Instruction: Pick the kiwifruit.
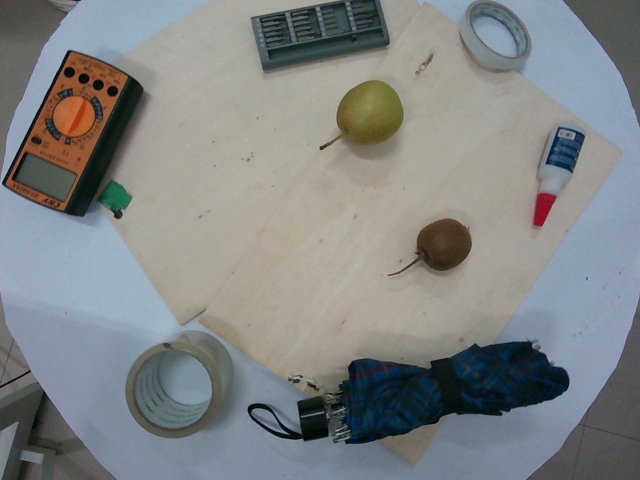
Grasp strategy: vertical